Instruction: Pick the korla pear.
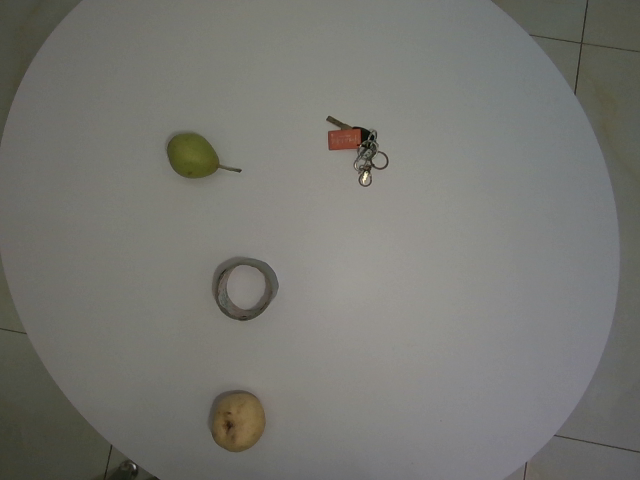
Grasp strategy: vertical